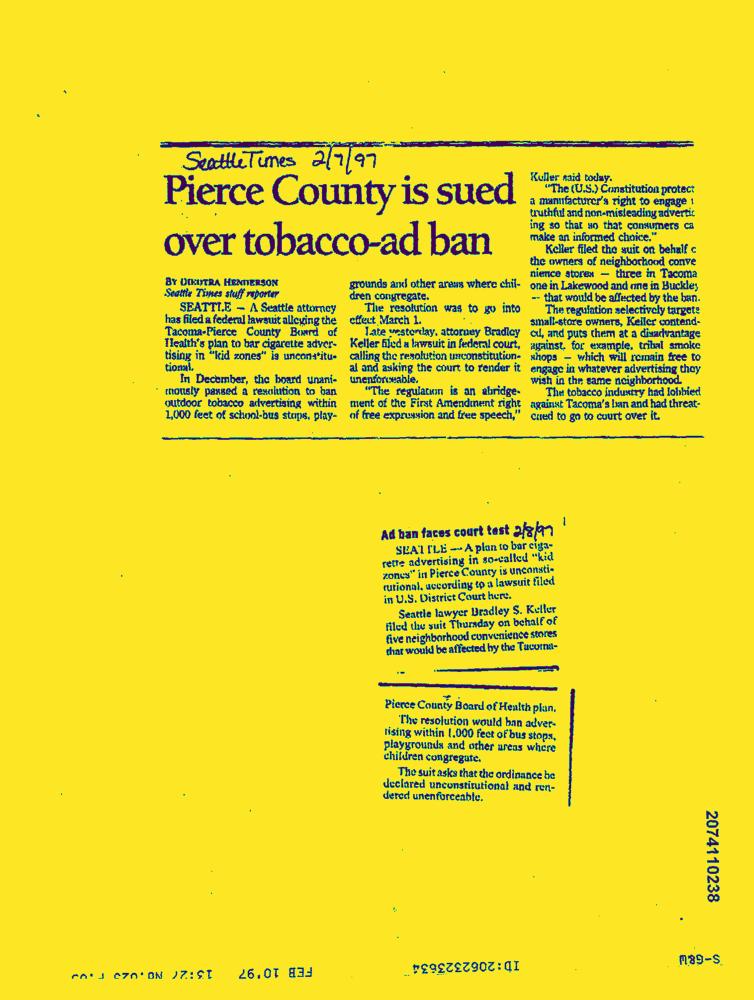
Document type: News-Article